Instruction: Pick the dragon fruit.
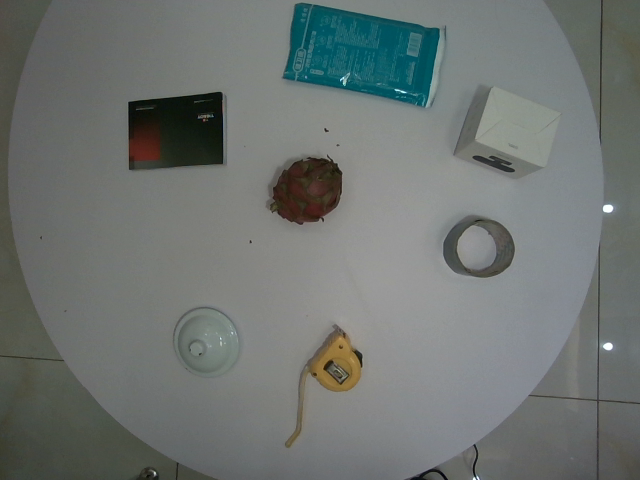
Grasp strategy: vertical